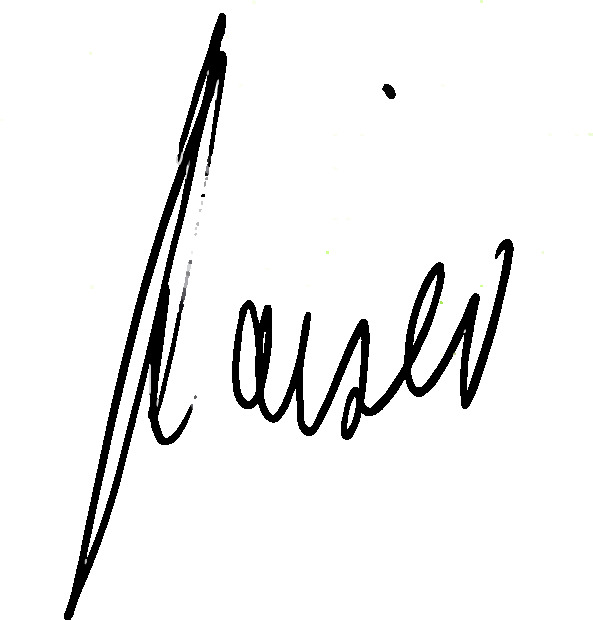
Signature of: johannes kaiser